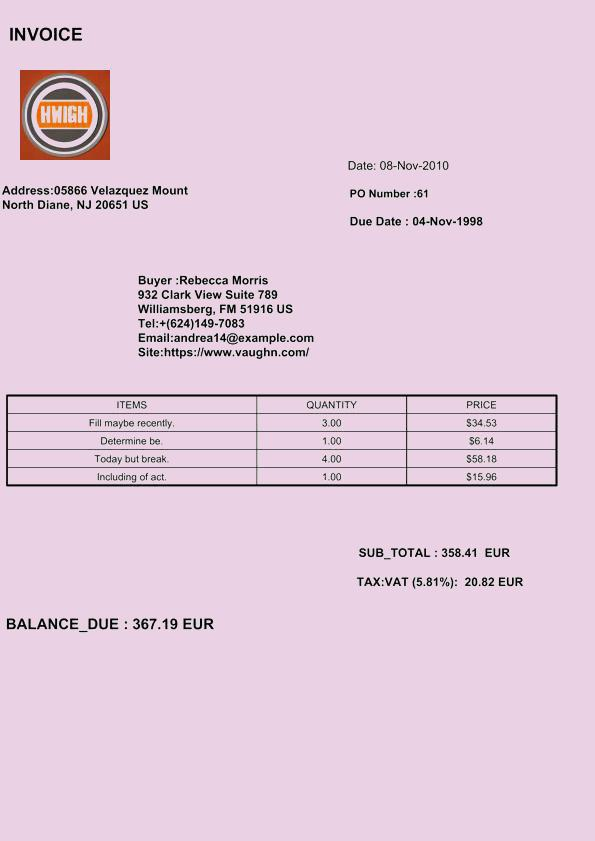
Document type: Invoice